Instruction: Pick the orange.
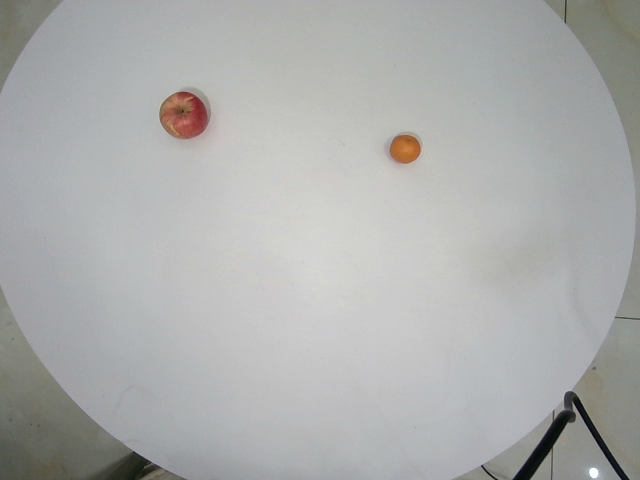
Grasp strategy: vertical